Question: What might the diagnosis be?
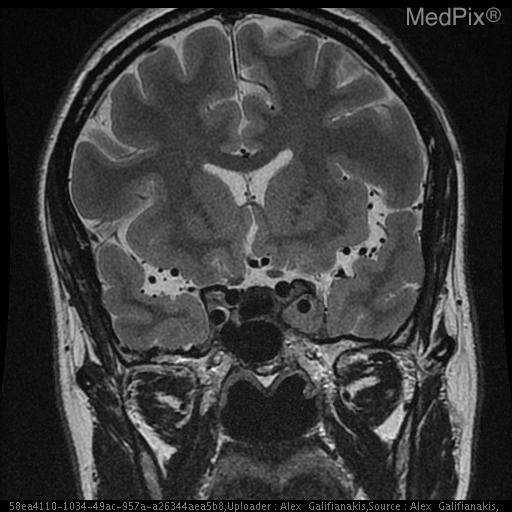
Answer: The possible diagnosis includes Meningioma with adjacent arachnoid cyst
Cystic Meningioma
Invasive pituitary adenoma
Metastasis
Schwannoma.